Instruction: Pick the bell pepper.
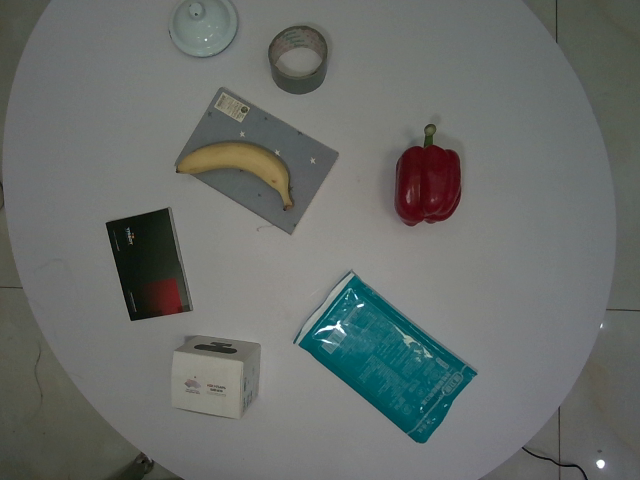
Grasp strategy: vertical